Question: In what way does the history help explain the case?
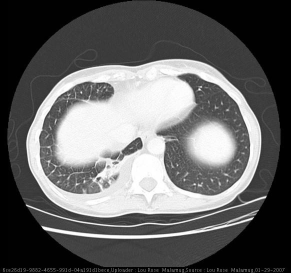
Answer: The patient's history of The patient is a 43-year-old female who presented with a 6-month history of progressively worsening shortness of breath with exertion during her 5-mile runs.  The patient also complained of wheezing but denied having a cough, fevers, chills, or weight loss.  This patient does not have a previous history of any chronic illnesses and does not have any history of tobacco use. is key in understanding the case.